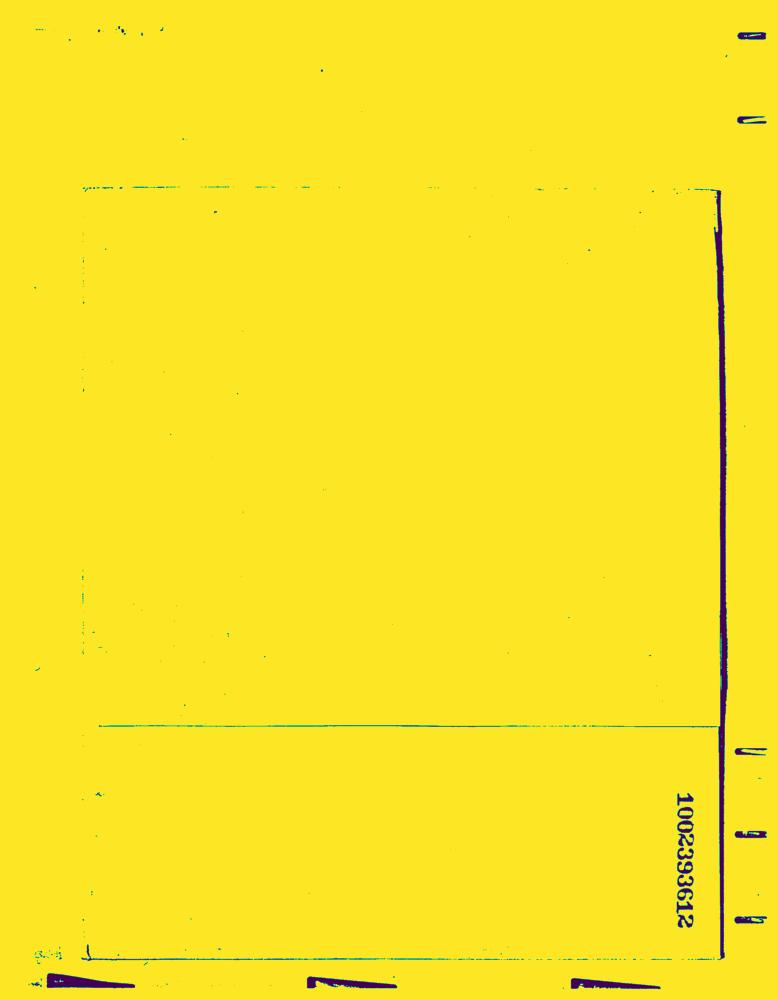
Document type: News-Article